Question: How is the property described in the document?
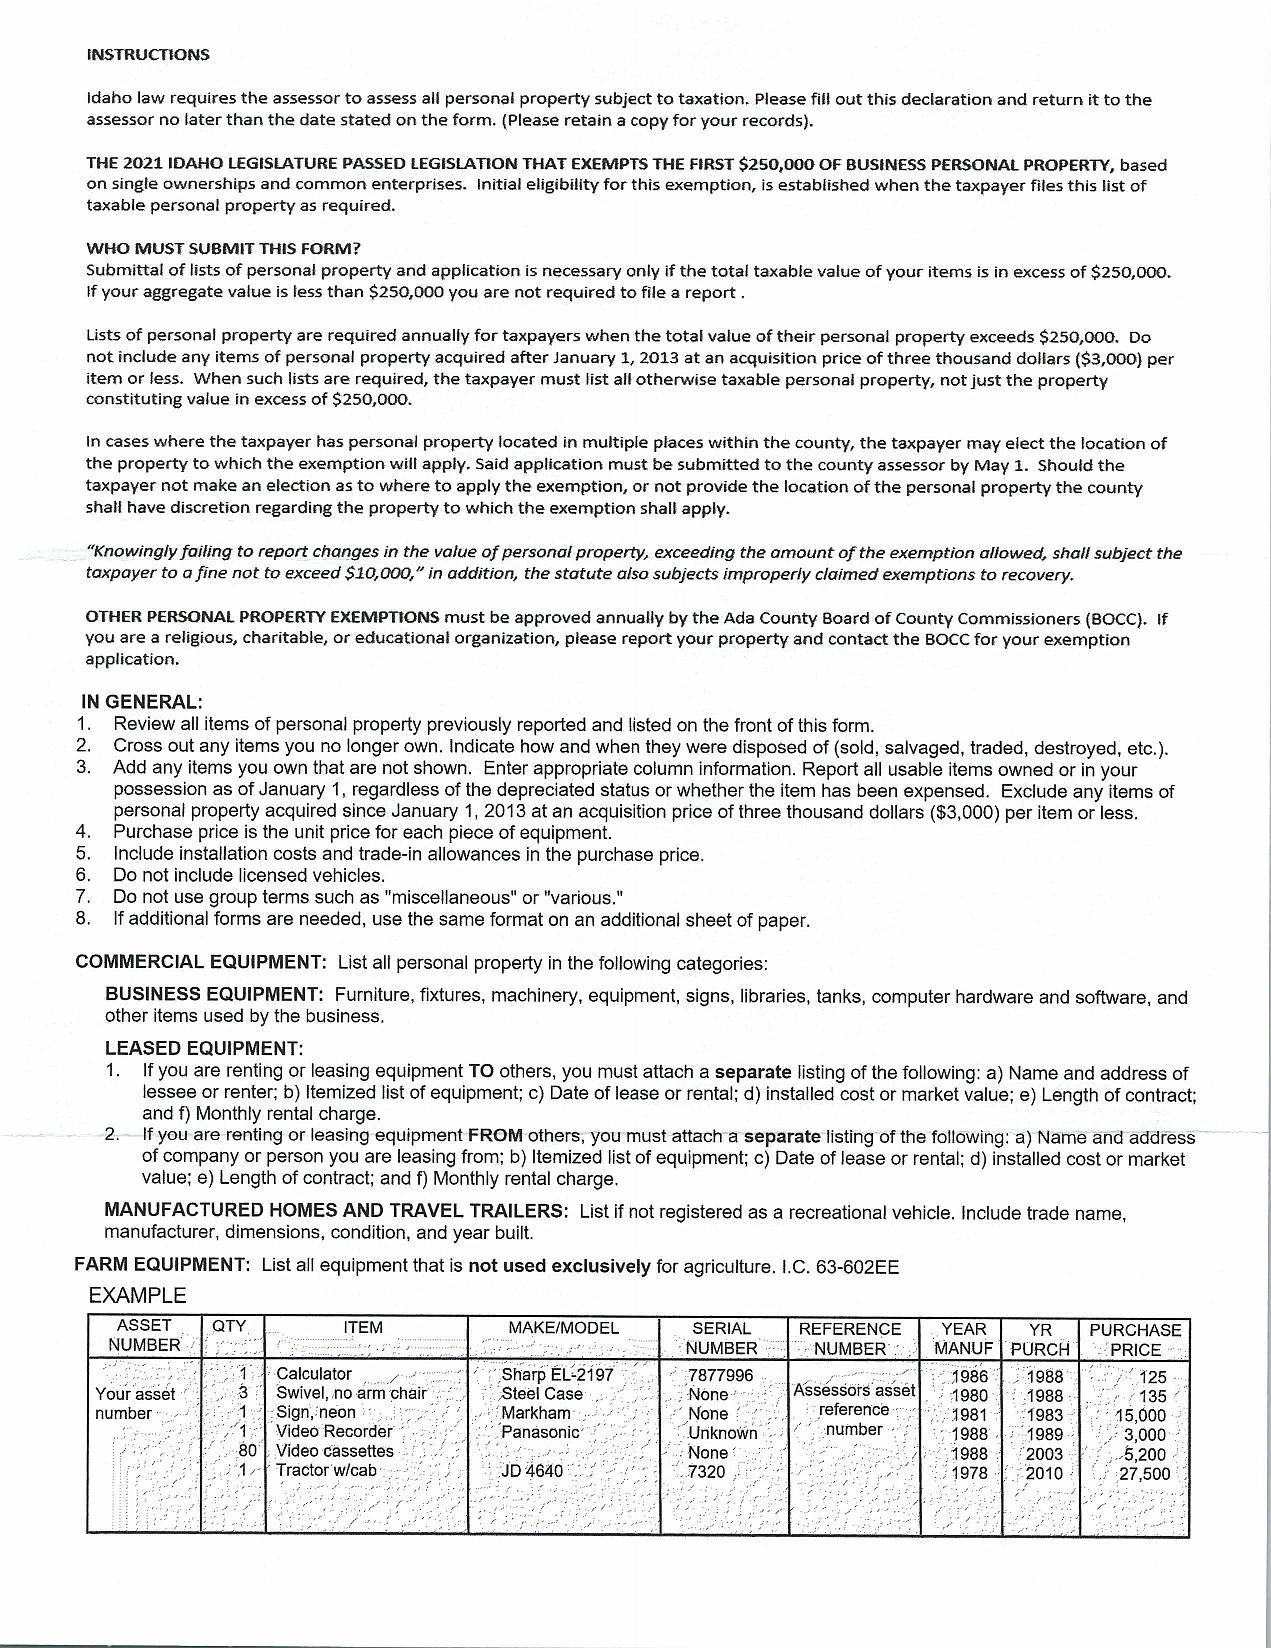
Answer: "Calculator, Swivel, no arm chair, Sign, neon, Video Recorder, Video cassettes, Tractor w/cab"